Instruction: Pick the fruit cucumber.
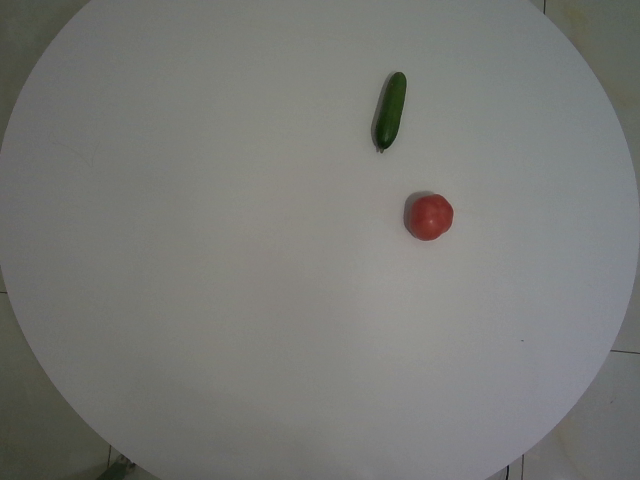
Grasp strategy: vertical